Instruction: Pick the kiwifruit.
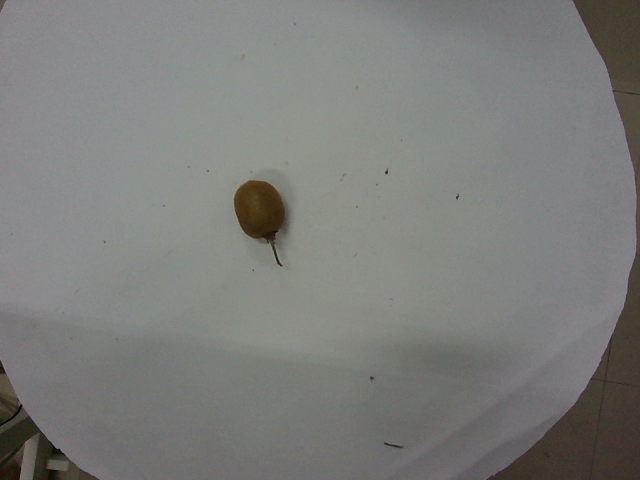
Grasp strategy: vertical